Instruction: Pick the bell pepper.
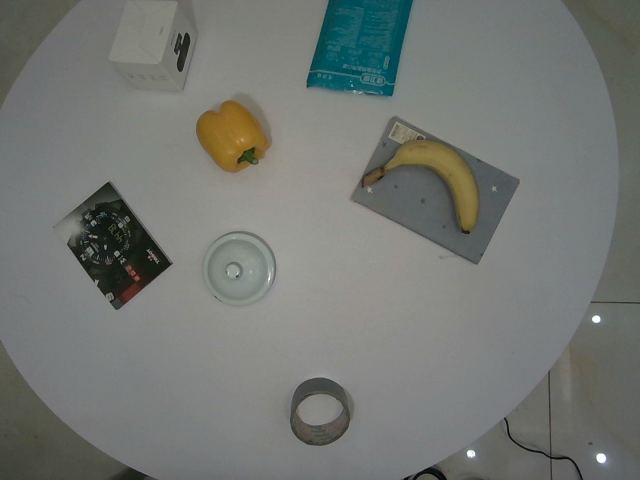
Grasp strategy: vertical